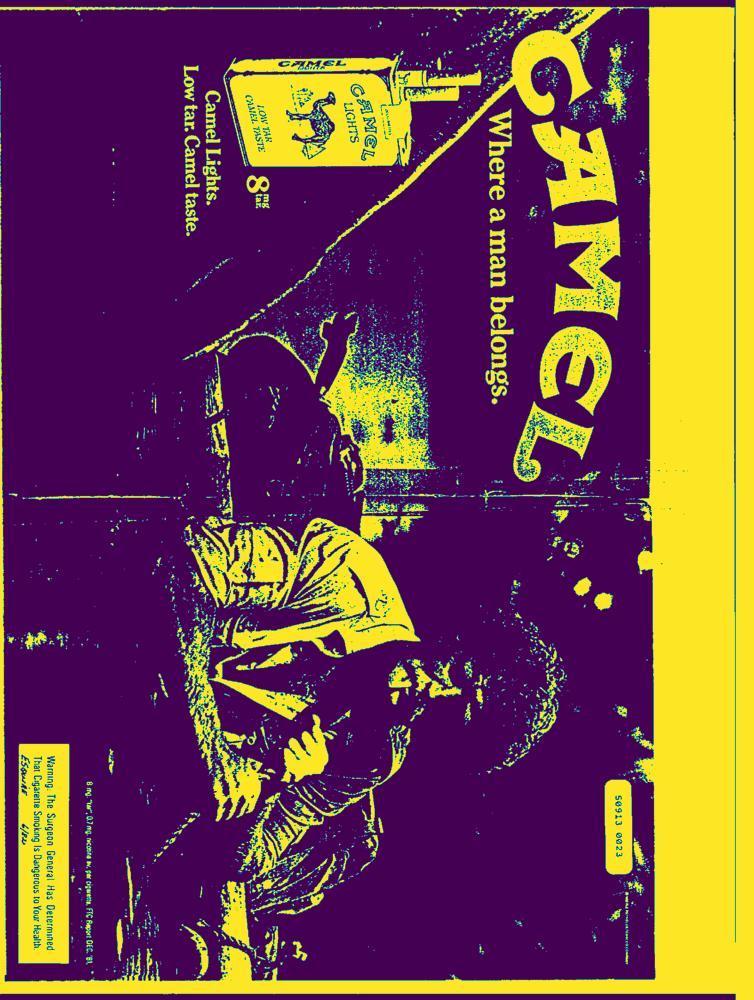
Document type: AD